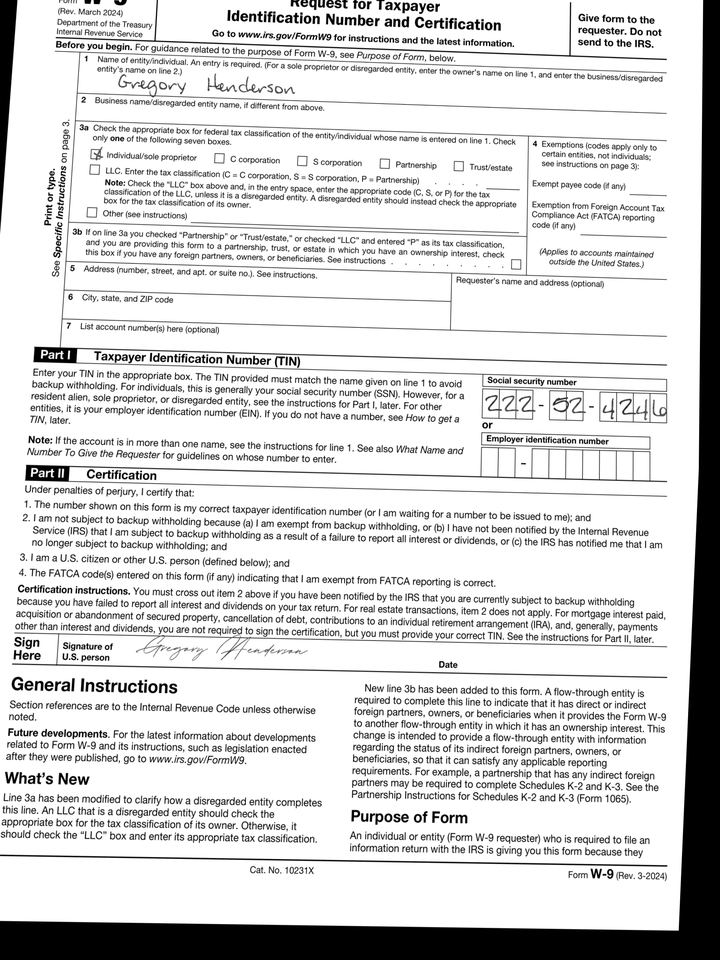
cbx: yes
ssn: 222524246
enm: Gregory Henderson